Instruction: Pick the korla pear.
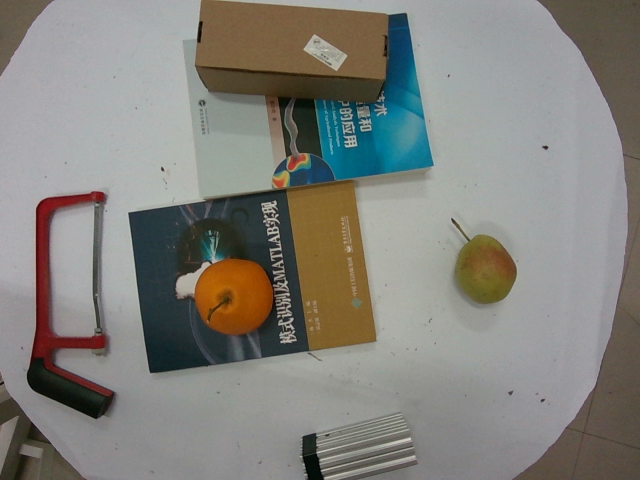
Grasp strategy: vertical